Question: Explain the disease:
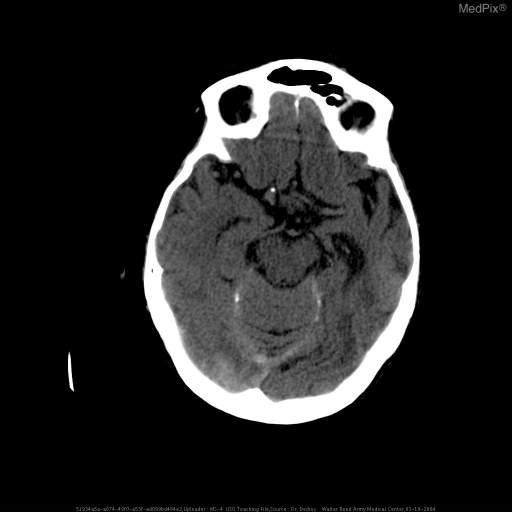
Answer: The disease is discussed as: Chronic hypertension causes fibrinoid necrosis in the penetrating and subcortical arteries, weakening of the arterial walls, and formation of small aneurysmal outpouchings, known as Charcot-Bouchard microaneurysms.  These microaneurysms, predispose the patient to spontaneous ICH.  Bleeding is limited by the resistance of tissue pressure in the surrounding brain structures.  If the hematoma is large, distortion of structures and increased ICP may cause headache, vomiting, and decreased alertness. ICH accounts for 10 to 15 percent of all strokes in whites and about 30 percent in blacks and individuals of Asian origin.

Locations of hypertensive ICHs are putamen (40%), lobar (22%), thalamus (15%), pons (8%), cerebellum (8%), and caudate (7%).

The differential diagnosis should include hypertension, bleeding diatheses (especially as a result of iatrogenic coumadin), trauma (subdural and epidural hematomas), and amyloid angiopathy as the most frequent causes.  Rarely, brain tumors and abscesses can have a rapid onset mimicking ICH.

In young, normotensive patients, especially those with lobar and intraventricular hemorrhages, vascular malformations (AVM) are the most likely source of bleeding.

Some primary and metastatic brain tumors, especially renal carcinoma and choriocarcinoma, can develop hemorrhages within the tumor.  The initial evaluation, should include CBC, chemistries, coagulation studies (PT, PTT, bleeding time, and platelet count), arterial blood gas analysis, and toxicology screen.

CT scan should be performed immediately in patients suspected of having an ICH.  Follow-up CT should be performed to evaluate a change in clinical signs or mental status.

Patients who have ICH after cocaine use have a high likelihood of vascular malformations and aneurysms and need angiography.Medical management involves reduction and maintenance of intracranial pressure.  Commonly, patients are intubated if they are unable to protect their airway.  Blood pressure swings may be controlled with IV labetolol (adequate intracranial perfusion pressure must be maintained).  As an adjunct, patients may be placed in the reverse-Trendelenberg position to assist in relieving increased intracranial pressure.

Recent studies of hematoma removal have shown promise for open surgical decompression, but only if accomplished early after the onset of symptoms.  The best candidates for surgery may be patients with moderate to large hematomas who are still awake.  Neuroimaging techniques have made it possible to drain hematomas percutaneously, using stereotactic surgery. Survival depends on the location, size, and rapidity of development of the hematoma.  ICHs are at first soft and dissect along white matter fiber tracts.

If the patient survives the initial changes in ICP, blood is absorbed and a cavity or slit forms that may interrupt brain pathways.  Patients with small hematomas located deep and near midline structures often develop secondary herniation and mass effect, and these patients have a high mortality rate.  Survivors invariably have severe neurological deficits.  In patients with medium-sized hematomas, the deficit varies with the location and size of the hematomas.